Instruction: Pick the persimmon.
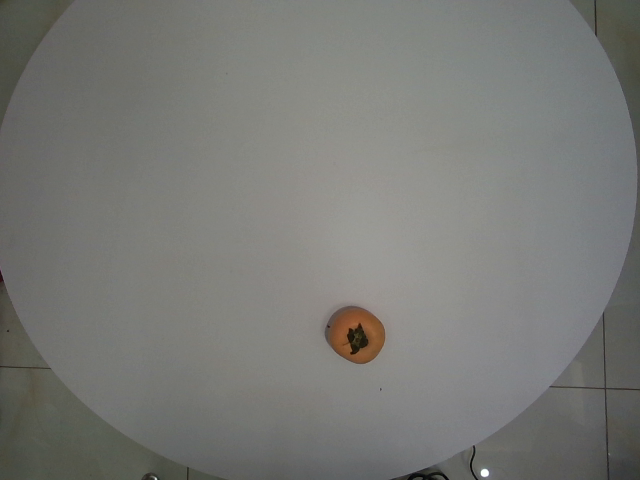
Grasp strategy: vertical